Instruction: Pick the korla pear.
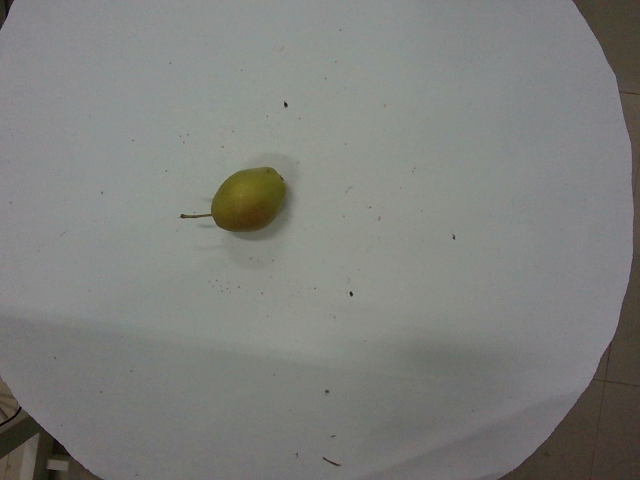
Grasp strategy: vertical